Question: Which state is mentioned in the document?
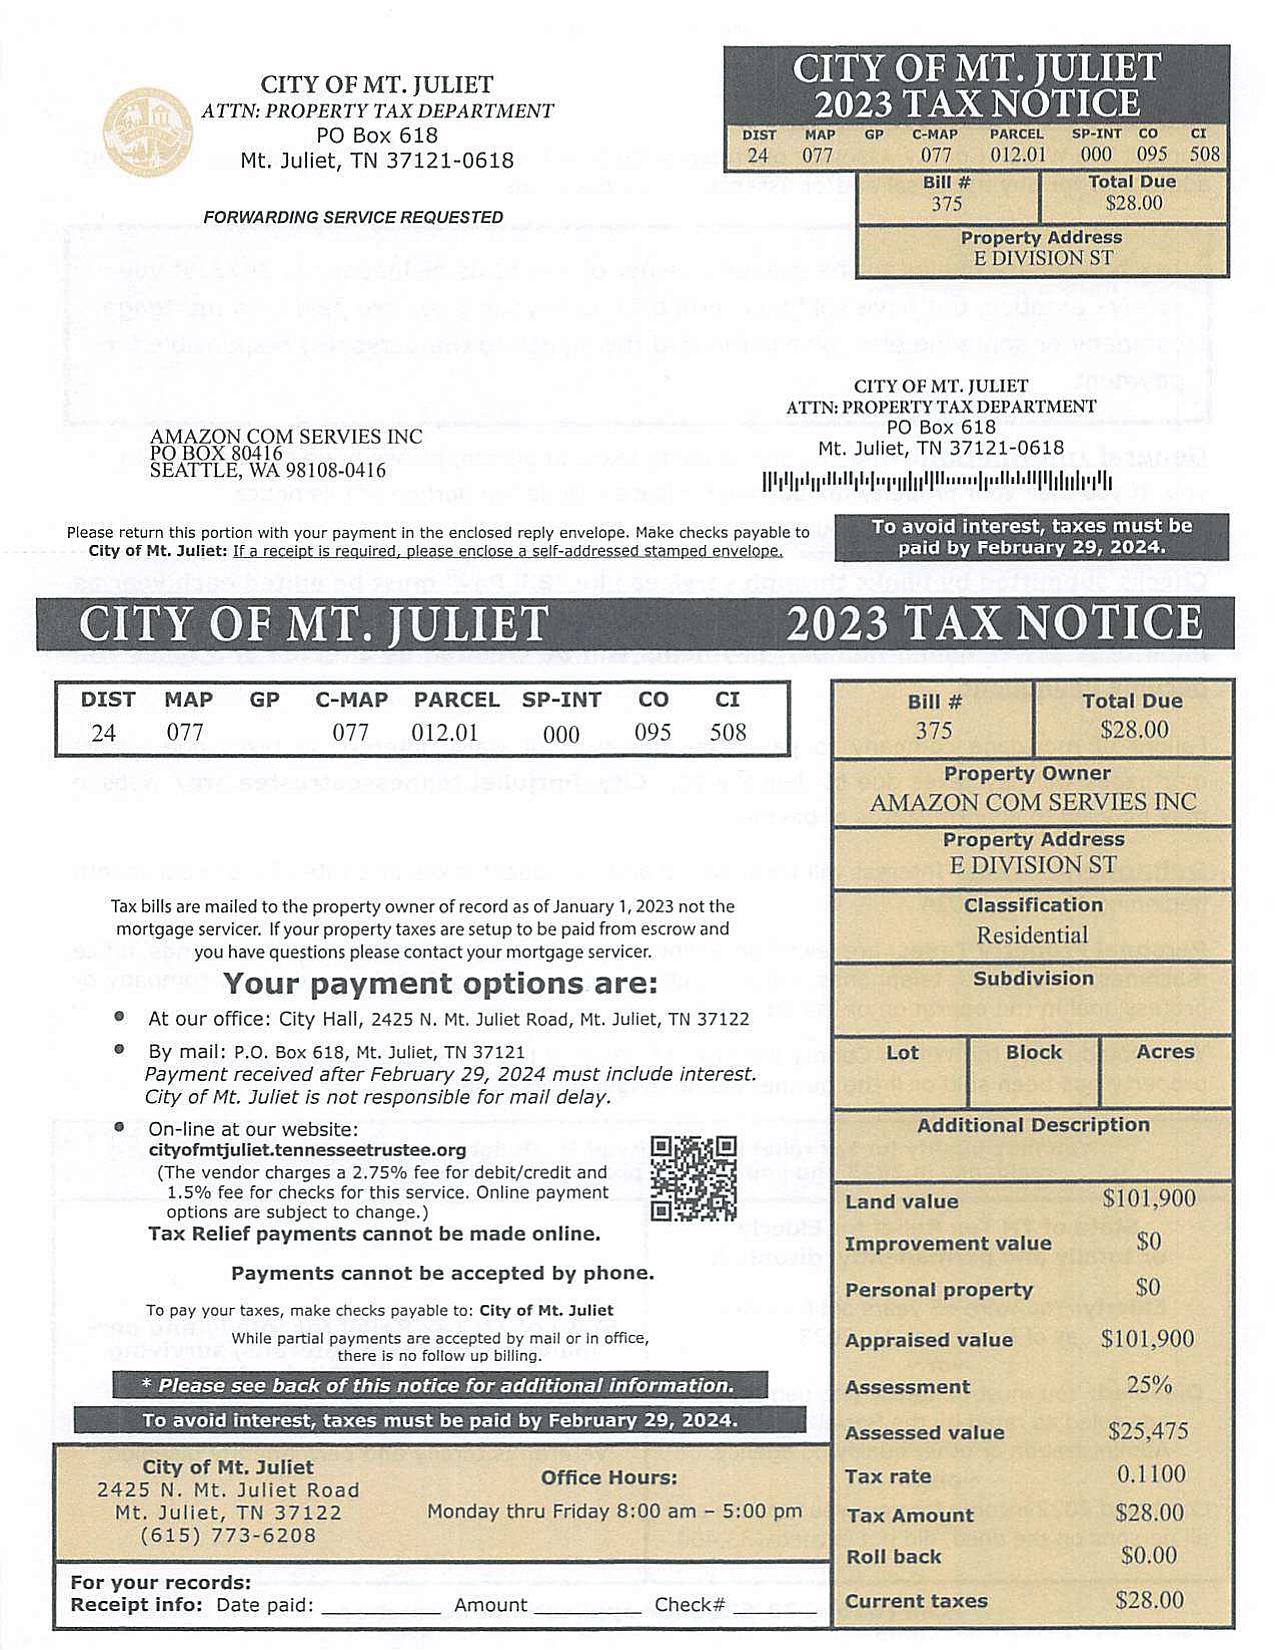
Answer: "TN"